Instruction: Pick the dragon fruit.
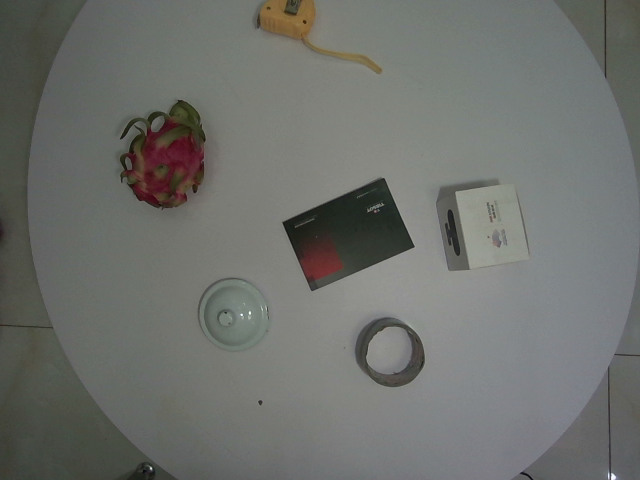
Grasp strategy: vertical